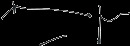
Signature of: shafie apdal